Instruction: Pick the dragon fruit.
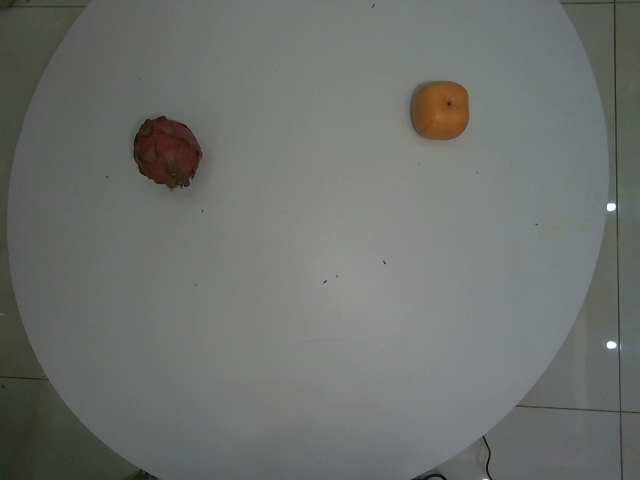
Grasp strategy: vertical